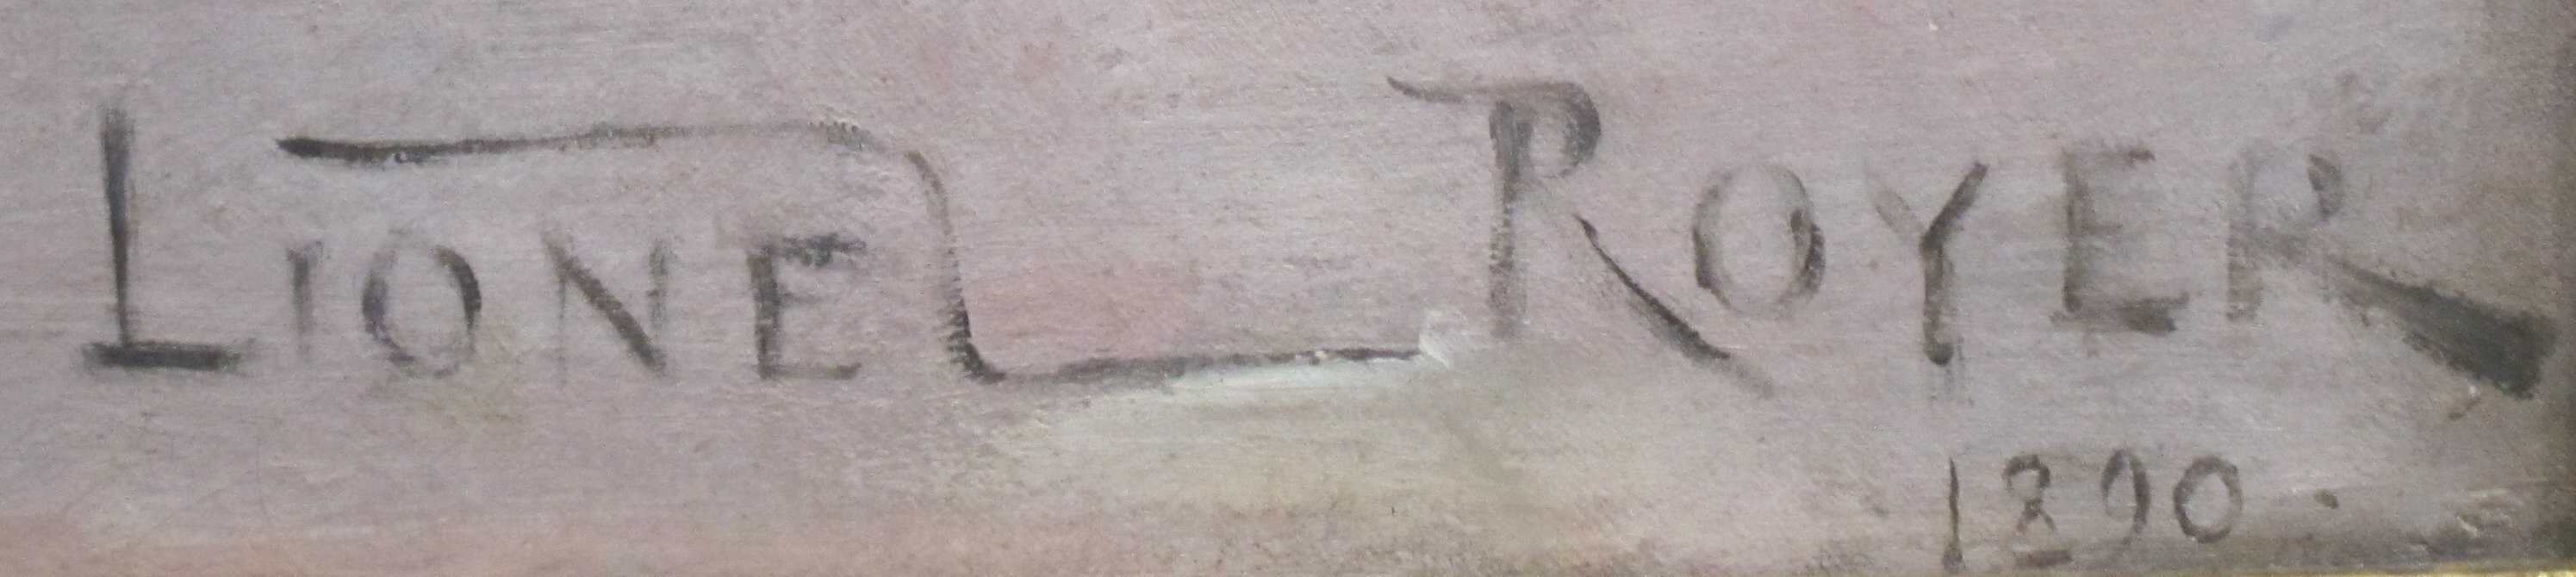
Signature of: lionel royer